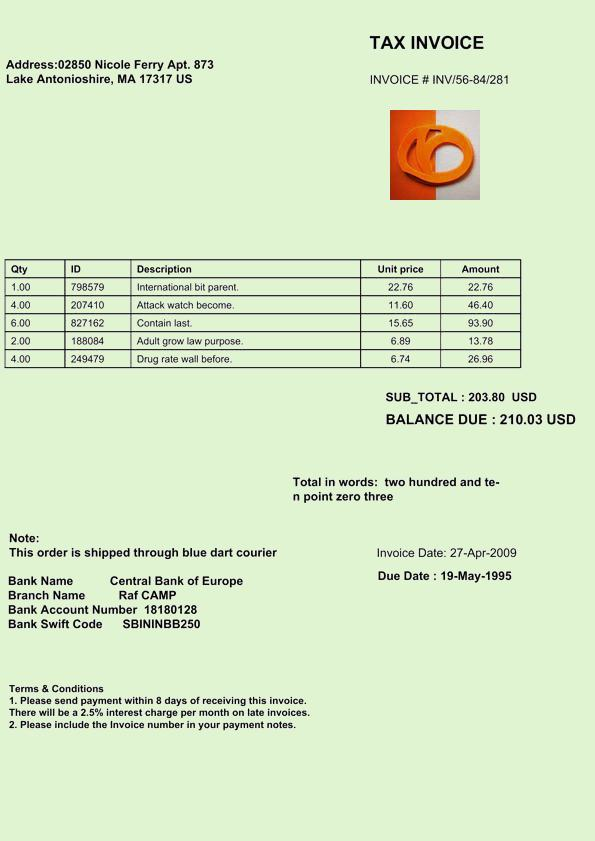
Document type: Invoice